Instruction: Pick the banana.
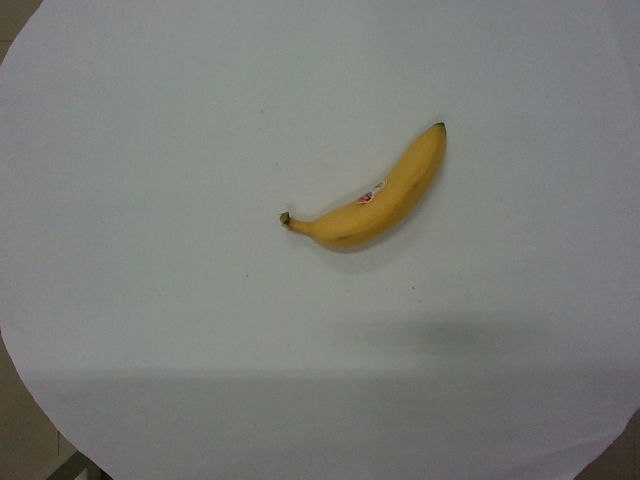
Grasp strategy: vertical